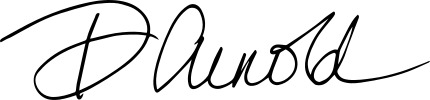
Signature of: dawn arnold